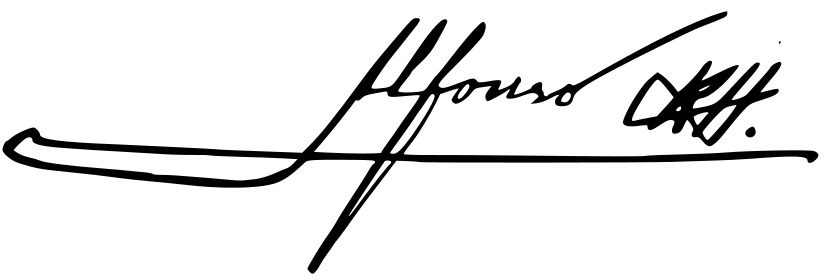
Signature of: alfonso xiii